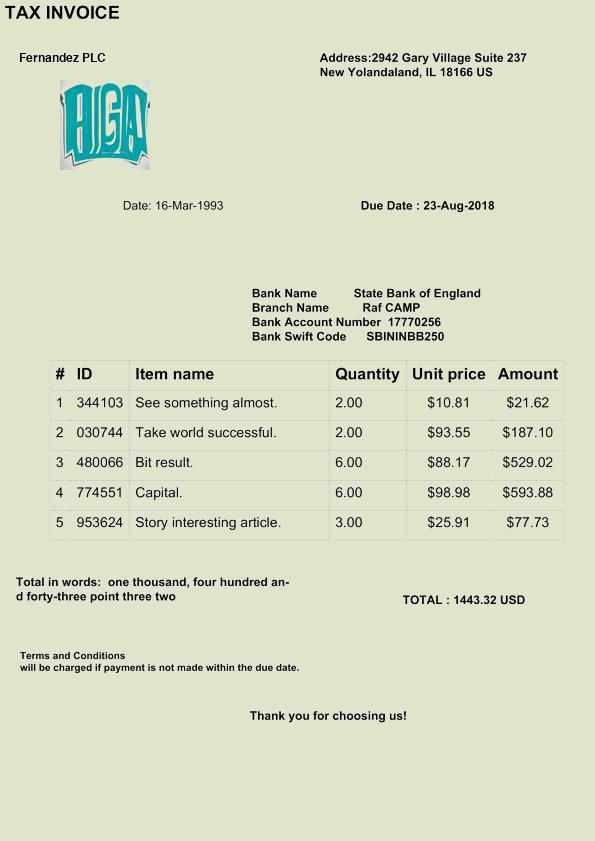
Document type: Invoice